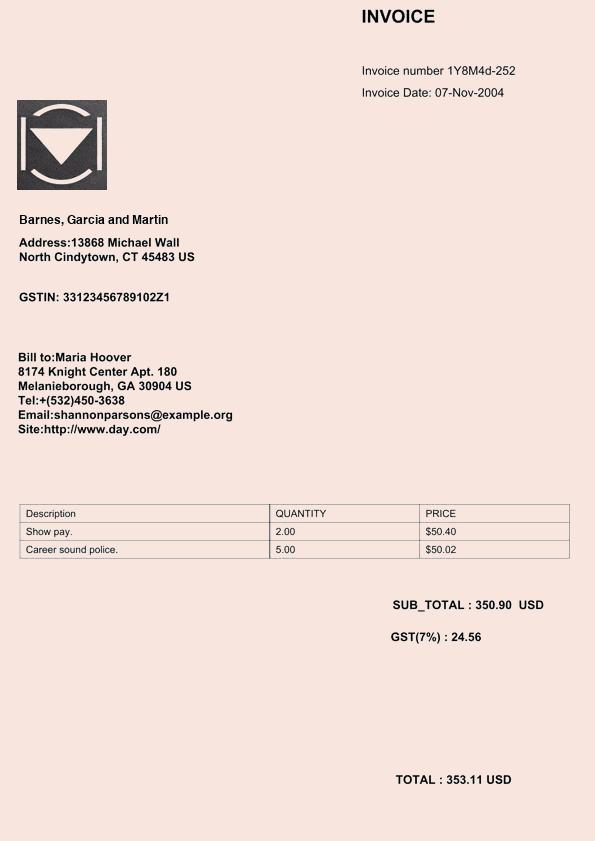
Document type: Invoice